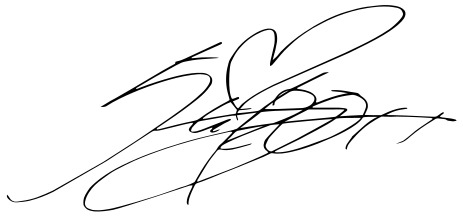
Signature of: hiromi igarashi